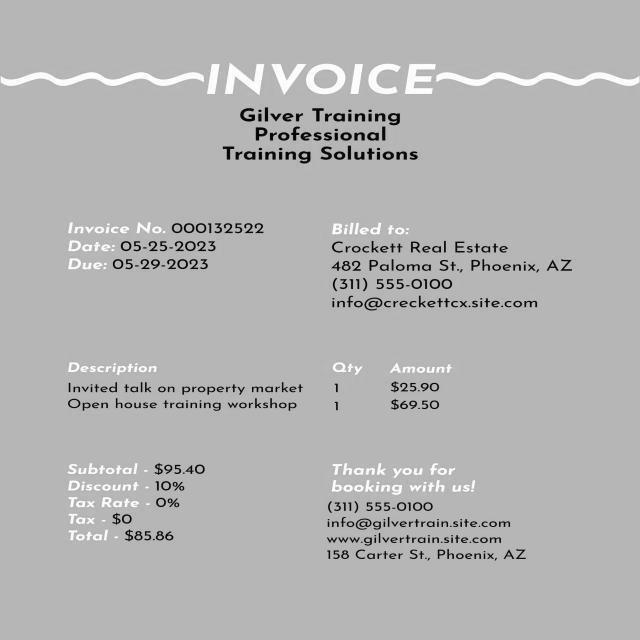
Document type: Invoice